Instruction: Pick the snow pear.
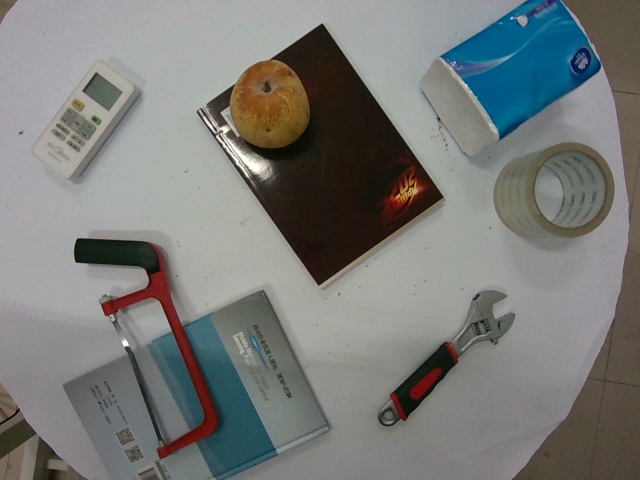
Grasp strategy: vertical